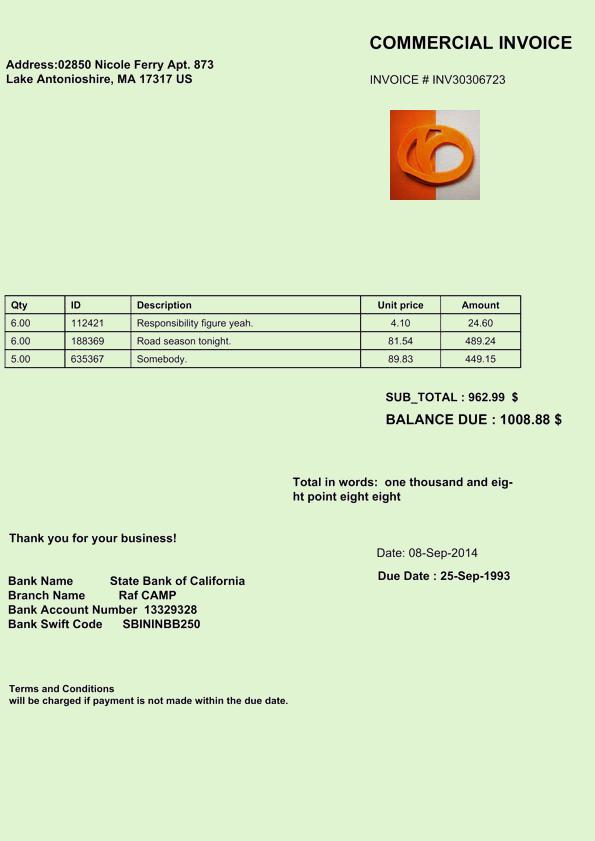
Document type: Invoice